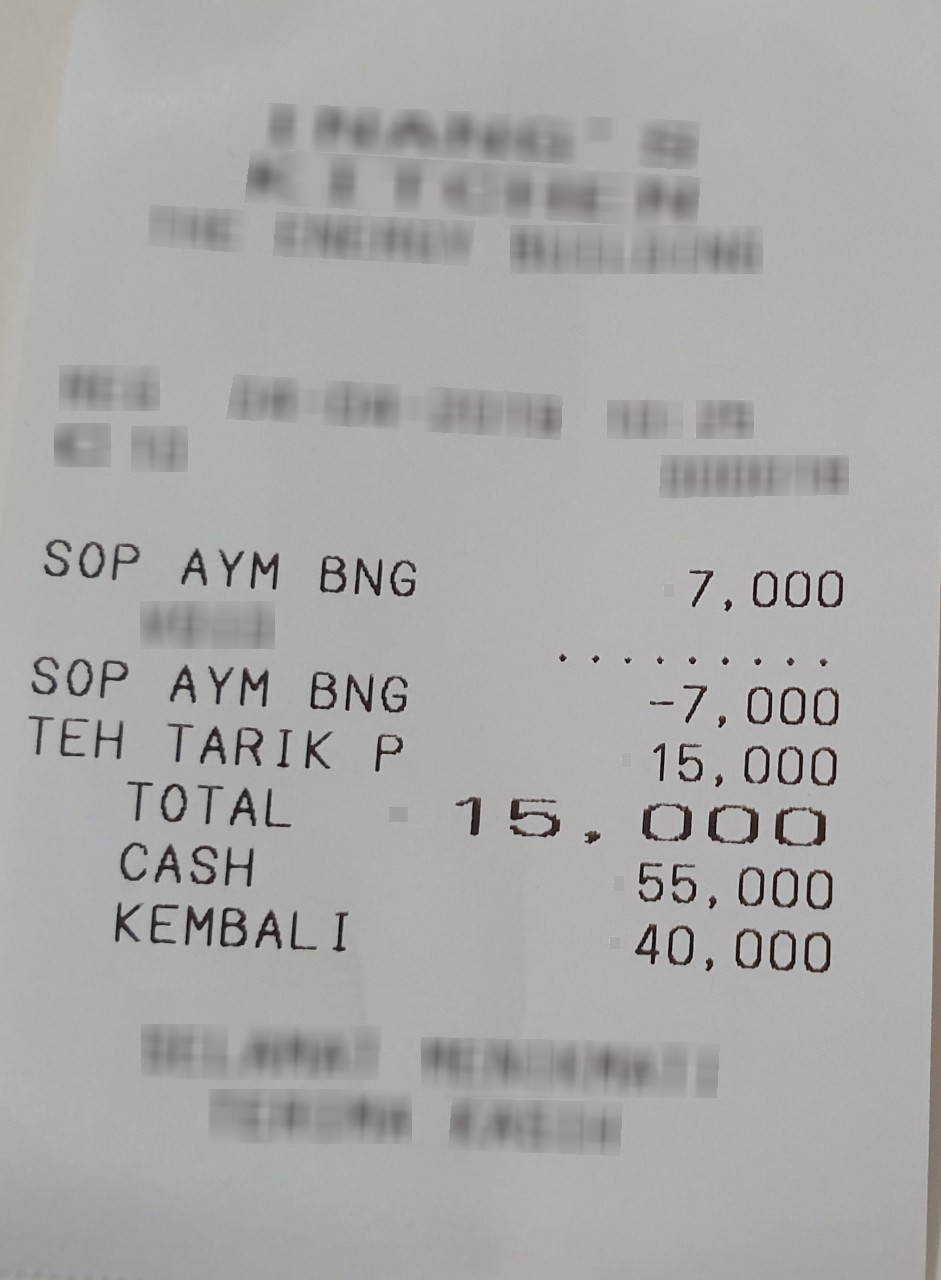
Number of items: 2
Total: 15,000
OCR text regions:
text: SOP
text: AYM
text: BNG
text: 7,000
text: TEH
text: TARIK
text: P
text: 15,000
text: TOTAL
text: 15,000
text: CASH
text: 55,000
text: KEMBALI
text: 40,000
text: SOP
text: AYM
text: BNG
text: -7,000